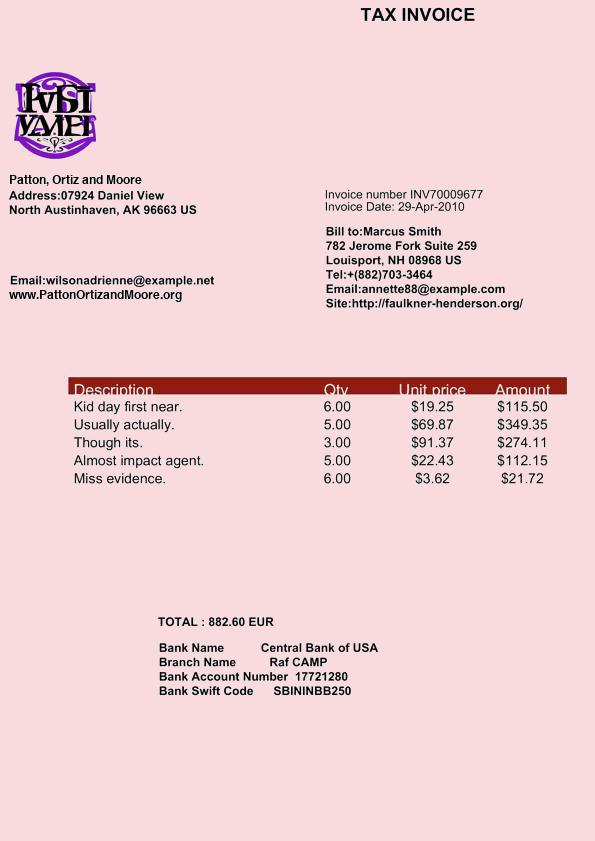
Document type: Invoice